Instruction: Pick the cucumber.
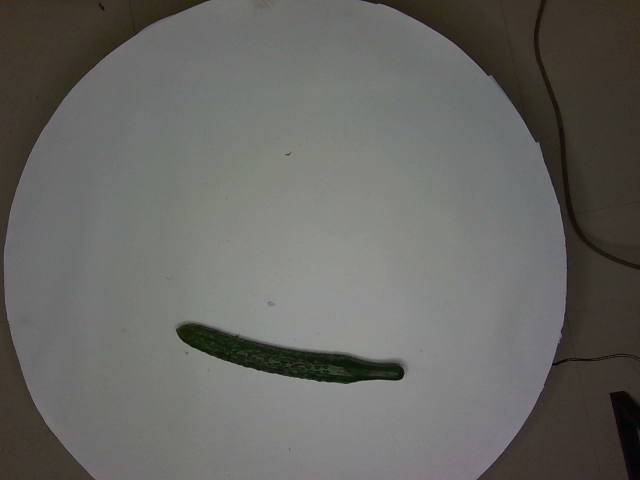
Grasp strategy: vertical